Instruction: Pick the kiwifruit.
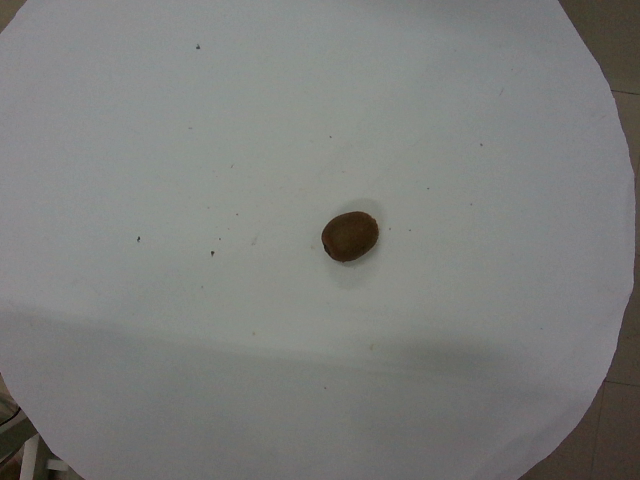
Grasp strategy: vertical